Question: What is the name of the tenant mentioned in the document?
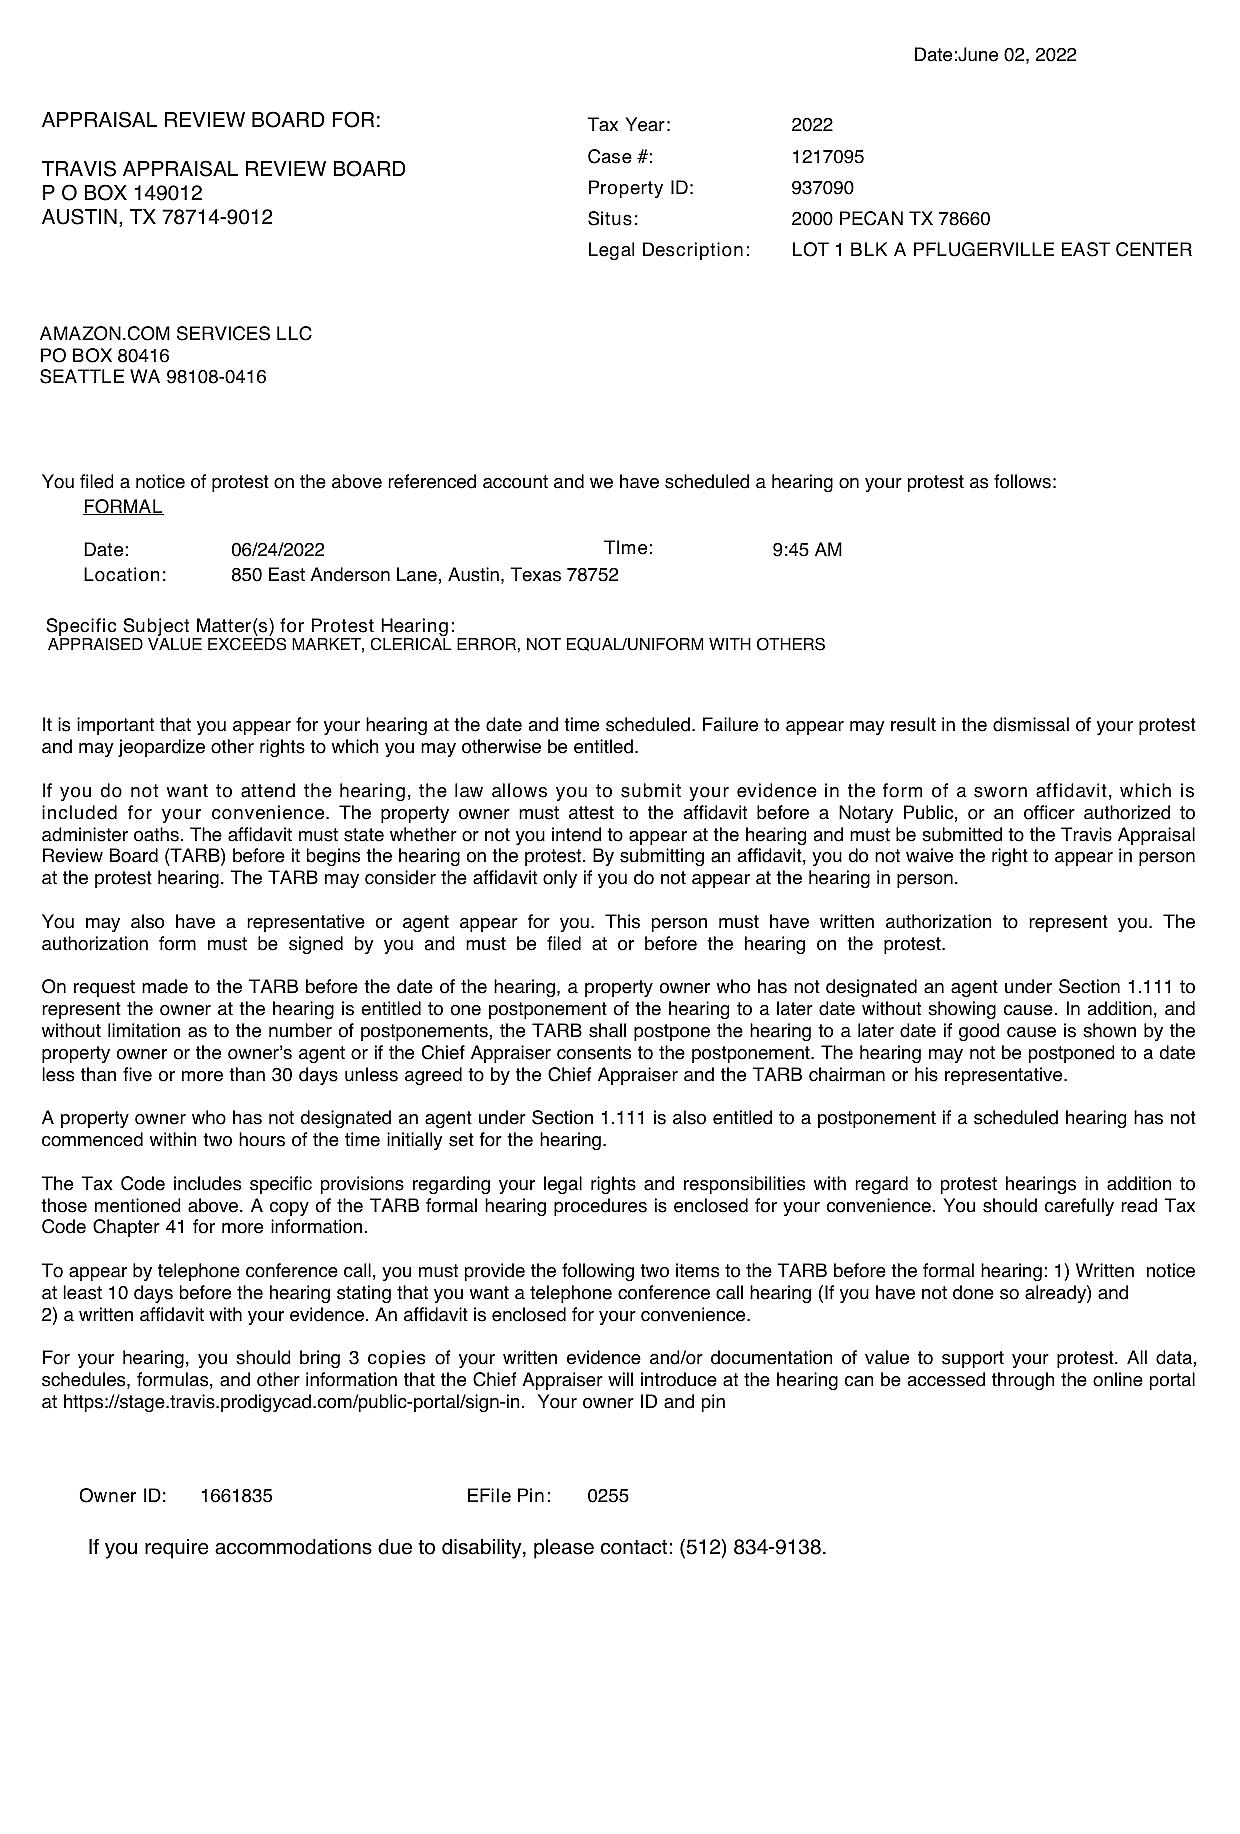
Answer: "AMAZON.COM SERVICES LLC"